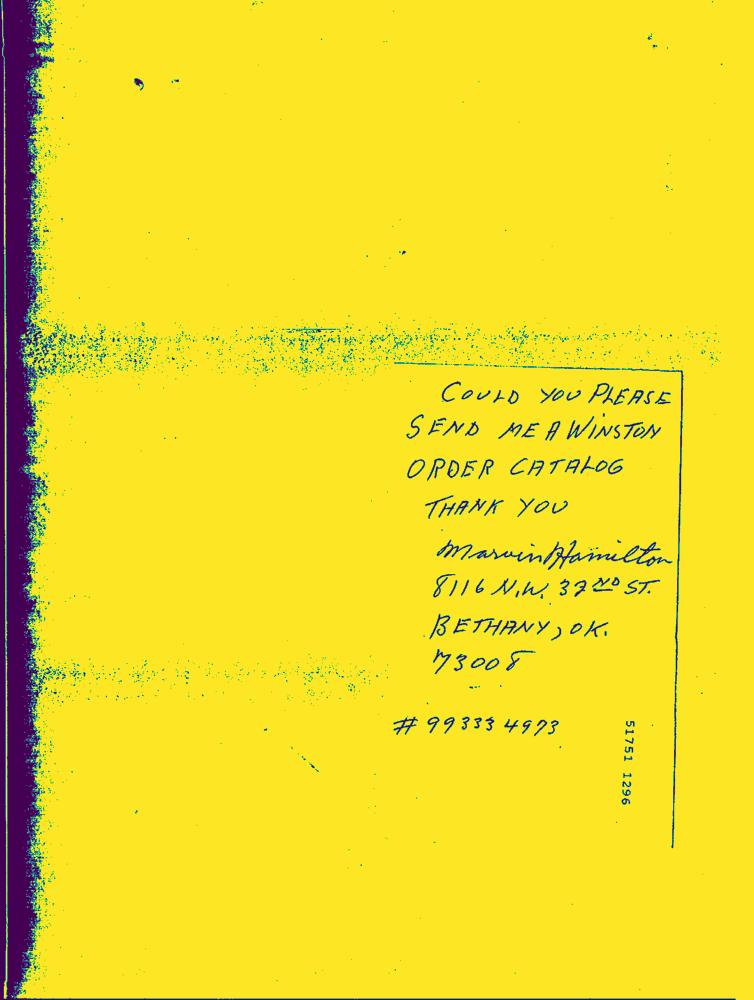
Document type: Hand-Written